Question: What type of tax is indicated in the document, personal property or real estate?
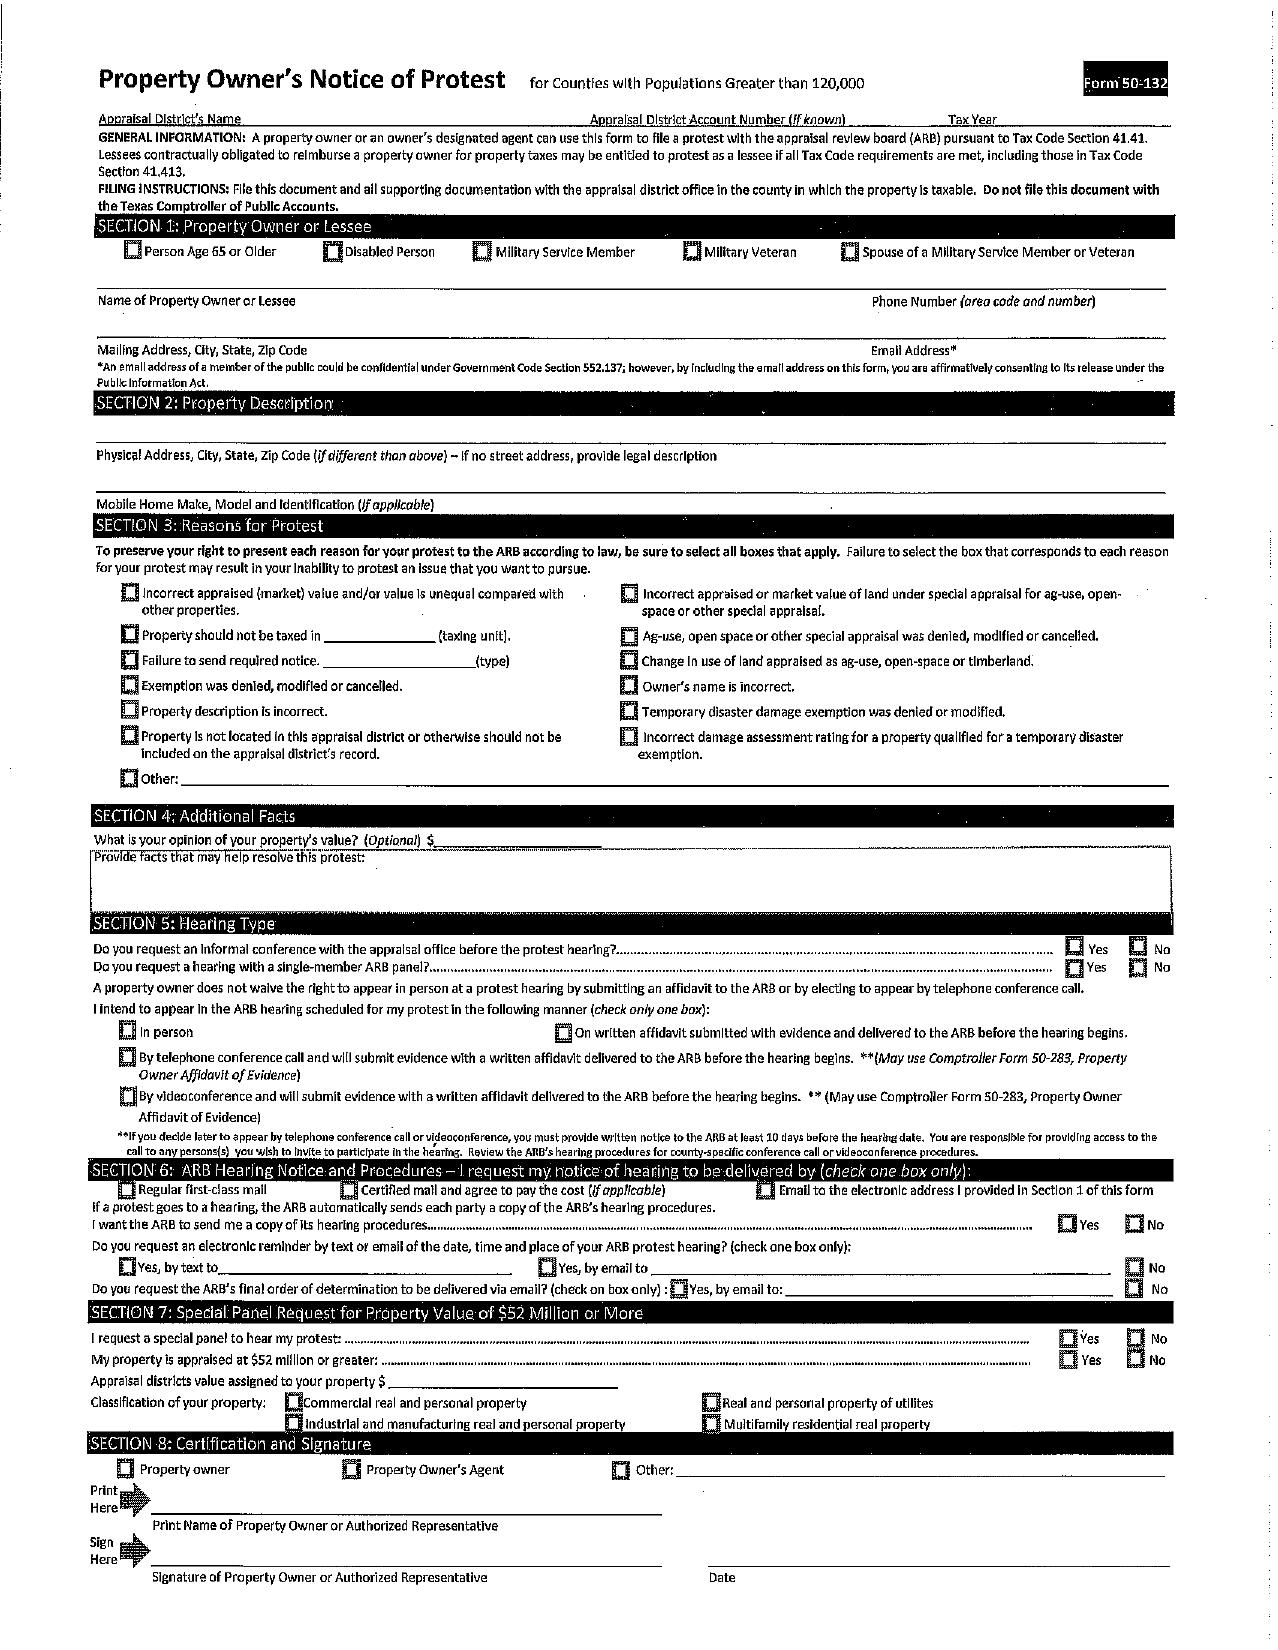
Answer: "Property Tax"